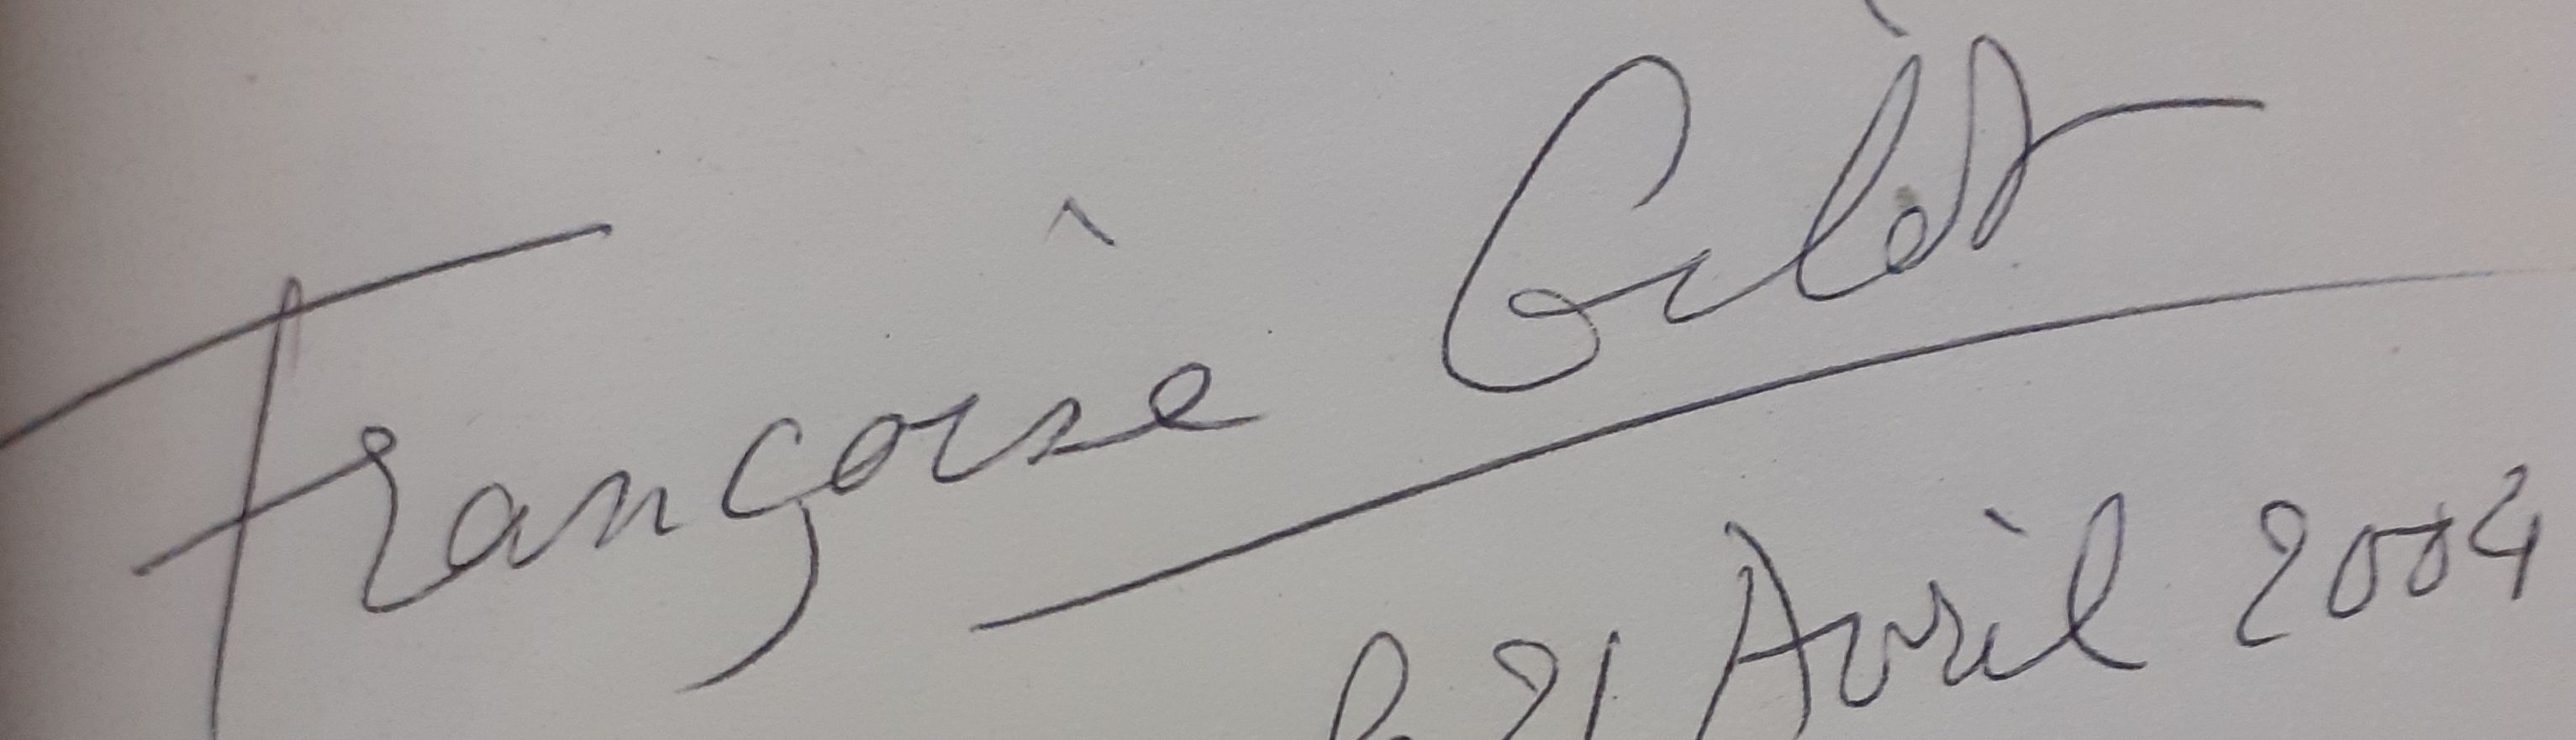
Signature of: françoise gilot